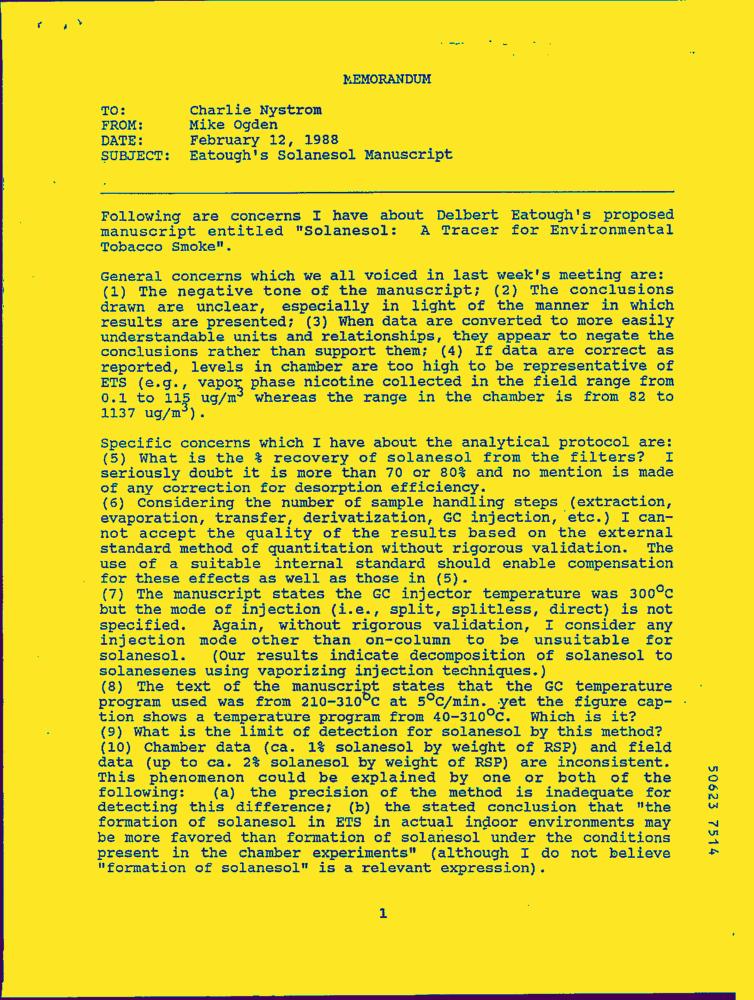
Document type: Letter-Doc